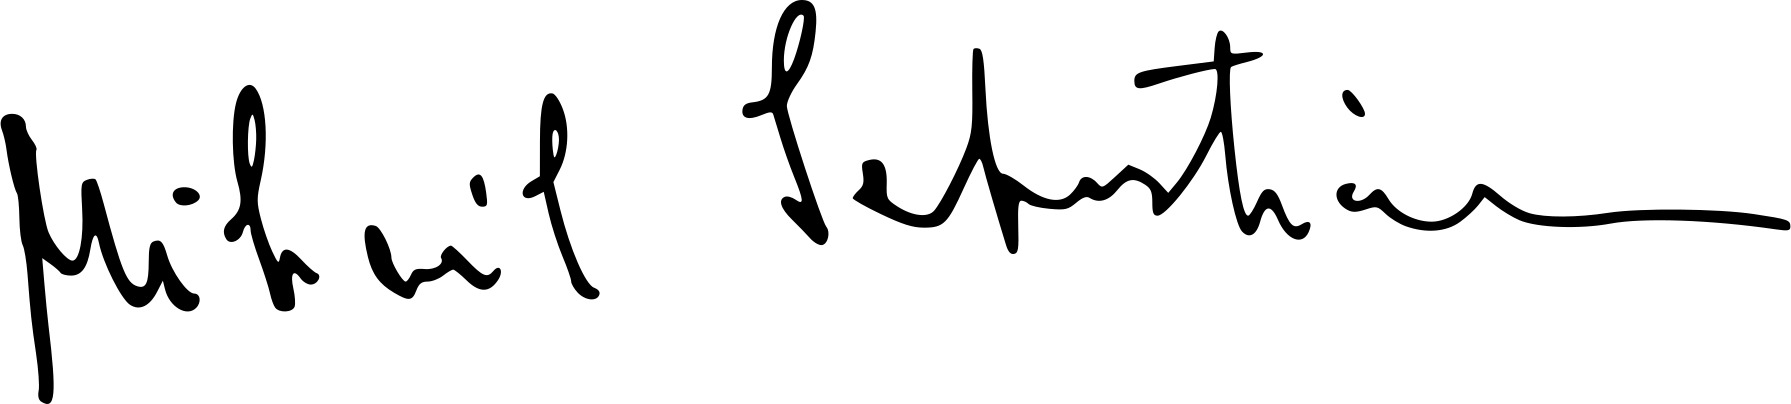
Signature of: mihail sebastian